Question: Describe the condition in detail:
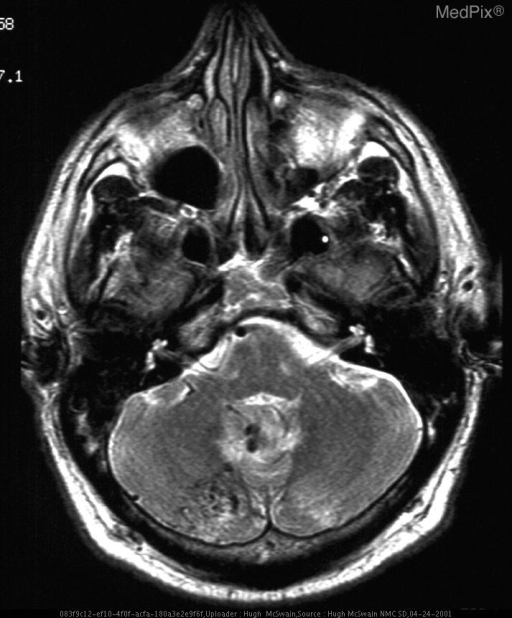
Answer: The disease is discussed as: ARTERIOVENOUS MALFORMATION (AVM)

Clinical Features:  AVMs are the most common symptomatic congenital vascular malformations.  The peak age at presentation is between 20 and 40.  Approximately 50% of patients with AVMs present with symptoms caused by hemorrhage (25% present with seizures).  The overall risk of hemorrhage from an AVM is estimated at 2% to 4% per year, cumulative.  98% of AVMs are solitary.  Multiple AVMs outside the setting of vascular neurocutaneous disorders such as Rendu-Osler-Weber and Wyburn-Mason syndromes are extremely uncommon.

Pathology:  AVMs are complex networks of abnormal vascular channels that consist of dilated arterial feeder(s) and draining veins, without intervening capillaries.  These vessels often demonstrate flow-induced angiopathic changes secondary to endothelial hyperplasia (flow-related” aneurysms in 10 - 20%).  AVMs may contain gliotic brain and hemorrhagic residua.  Atrophy of otherwise normal adjacent brain results from chronic regional arterial hypoperfusion and venous hypertension, as the AVMs steal vascular supply from adjacent brain tissue.

Imaging:  Intracranial AVMs are subdivided into parenchymal (pial or within the brain), and dural (outside the brain).  A mixed type occurs when a parenchymal AVM recruits dural vascular supply.  85% of AVMs are supratentorial.  On cerebral angiography an AVM appears as a tightly packed mass of enlarged feeding arteries that supply a central nidus, a plexiform web of small vessels.  One or more dilated veins drain the AVM nidus.  The main goals of the diagnostic imaging workup are to delineate the size of the AVM,  the eloquence of adjacent brain, and the pattern of venous drainage.  These 3 characteristics are used to determine the long-term risk of an untreated AVM, as the table below explains.

Table 1.  Spetzler AVM Grading System
Graded feature	             Points assigned
  Size
      Small (<3 cm)				1
      Medium (3-6 cm)			2
      Large (>6cm)				3

Eloquence of adjacent brain
      Noneloquent                		0
      Eloquent					1

Venous drainage
      Superficial only			        0
      Deep					        1

========================================

Spetzler grades range from 1 to 5.  A separate grade 6 is reserved for inoperable lesions.  Prospective studies have confirmed the accuracy and utility of the Spetzler grade in guiding patient management and estimating postoperative neurologic complications.